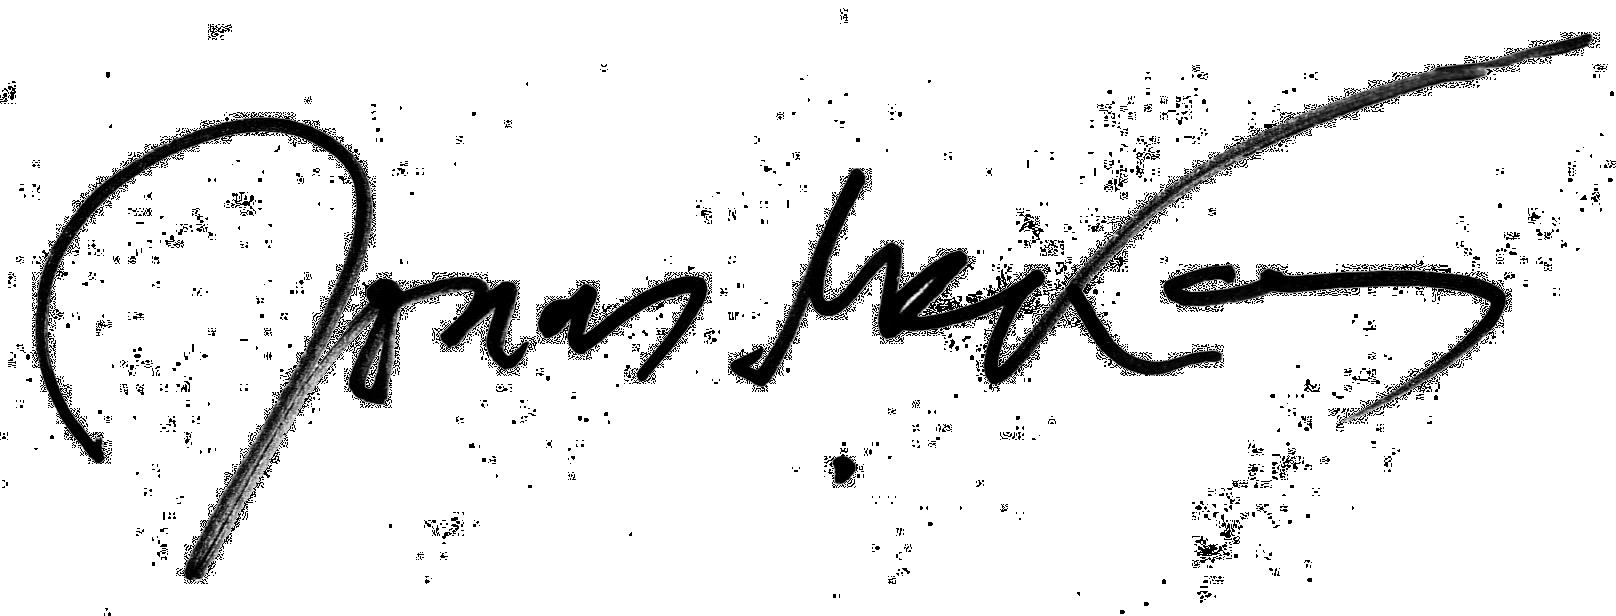
Signature of: jonas mekas